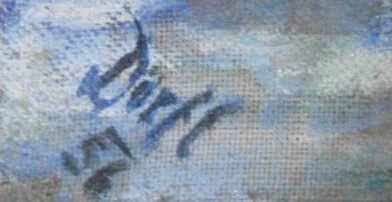
Signature of: františek dörfl